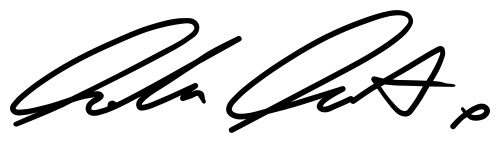
Signature of: calum scott